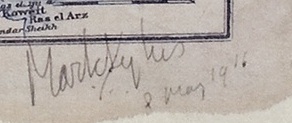
Signature of: mark sykes